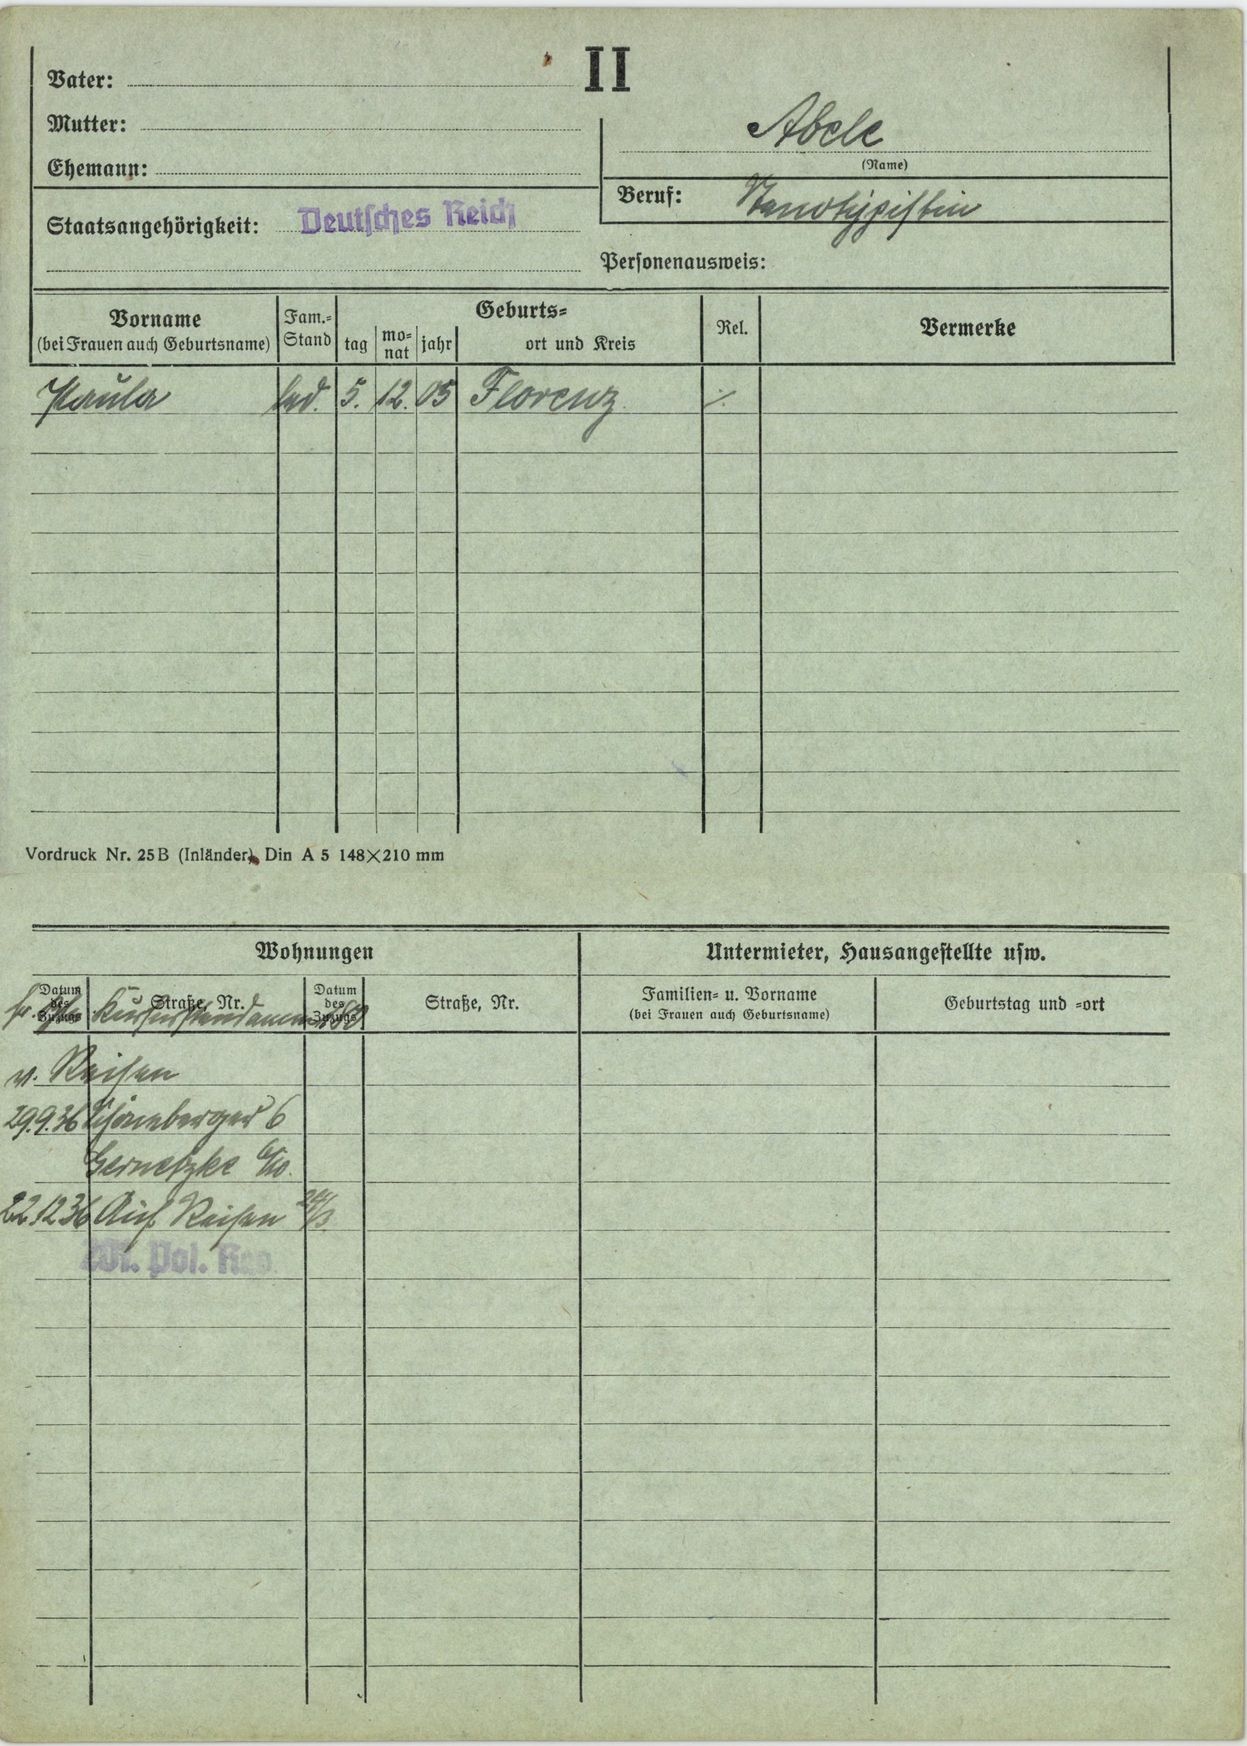
Abele